Extract the amount written in words, the amount in digits, the name of the payee, the date on the cheque, and the bank's name from the image.
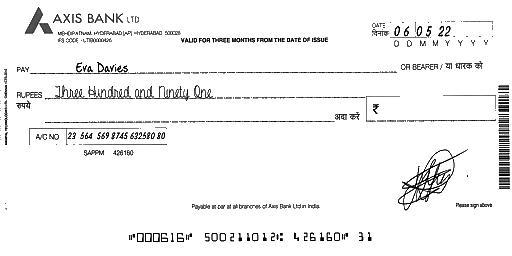
amt_in_words: Three Hundred and Ninety One
amt_in_figures:
payee_name: Eva Davies
bank_name: AXIS BANK
cheque_date: 06/05/22